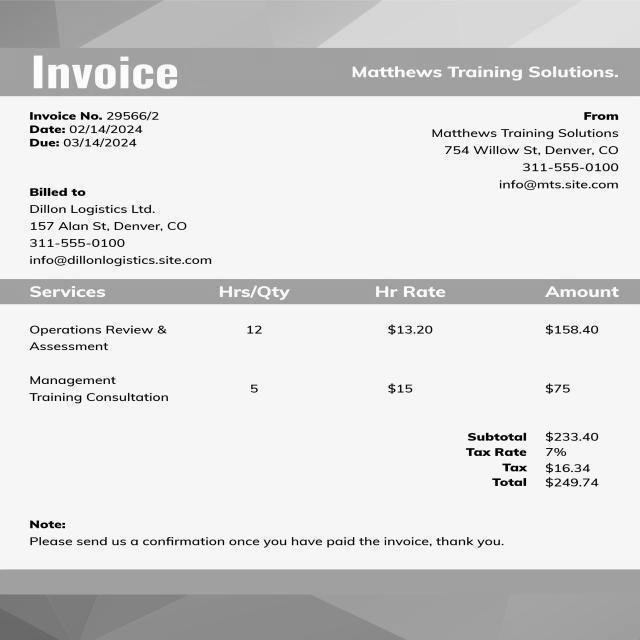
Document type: Invoice